Question: Can you provide the account number mentioned in the document?
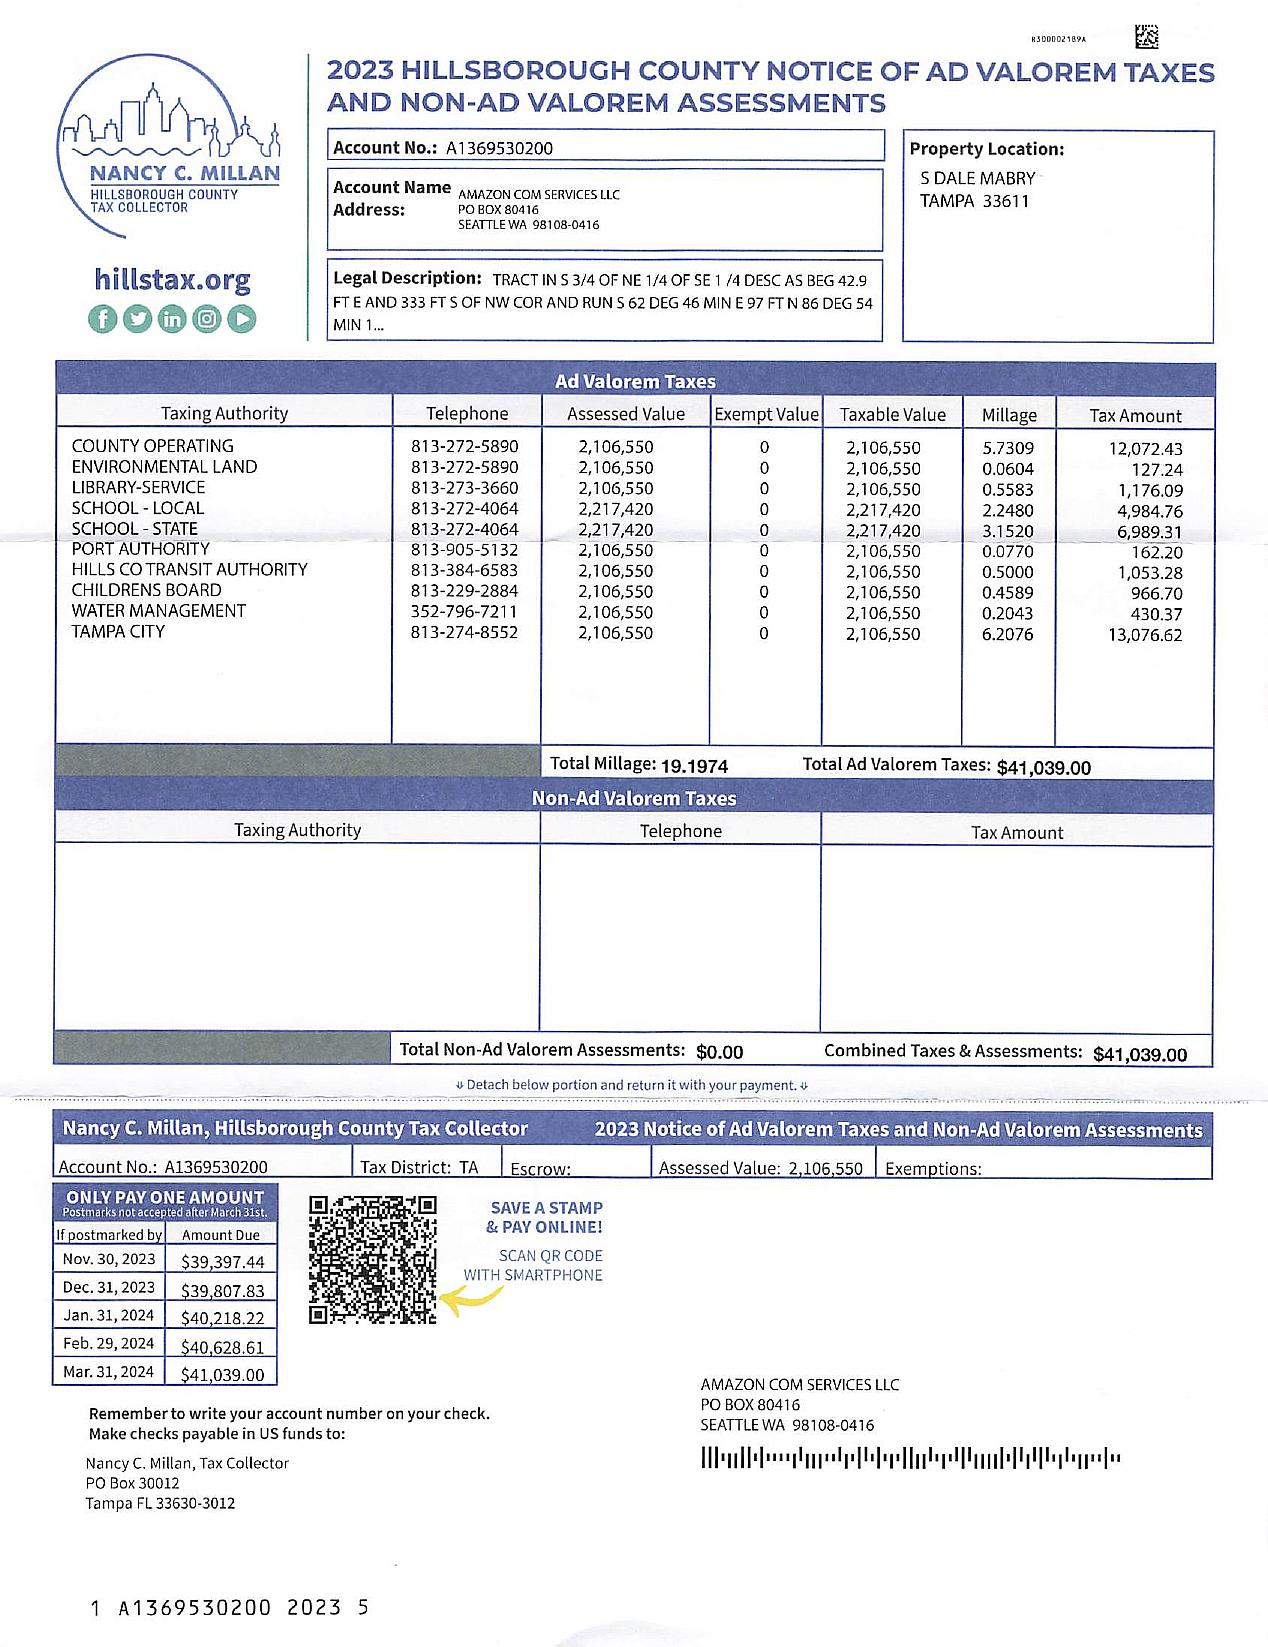
Answer: "A1369530200"